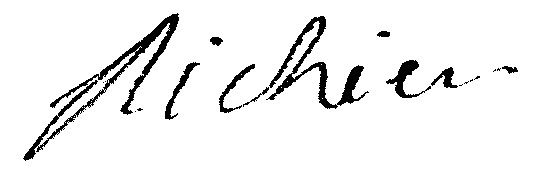
Signature of: jacques raymond de richier de la rochelongchamp